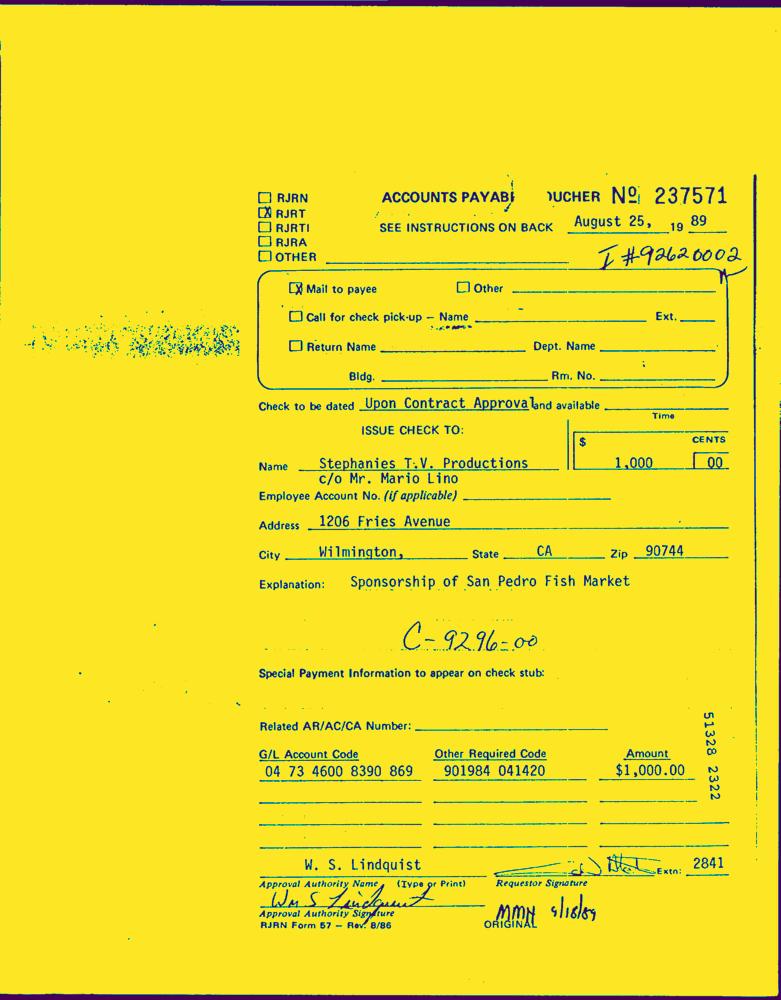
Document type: Invoice-Doc